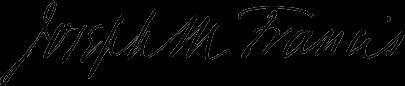
Signature of: joseph marshall francis